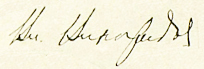
Signature of: vladimir vinogradov